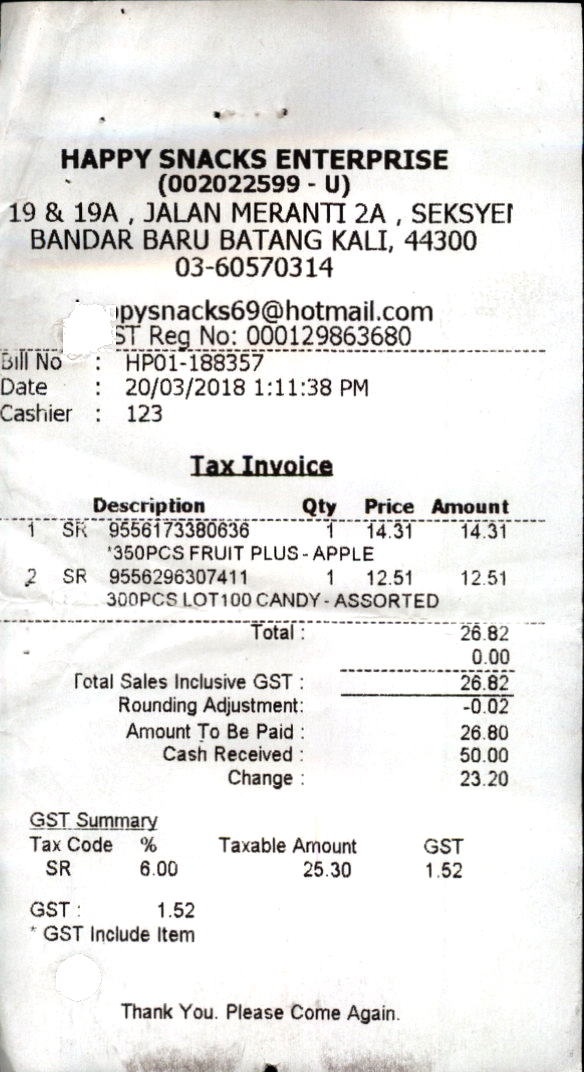
HAPPY SNACKS ENTERPRISE
(002022599 - U)
19 & 19A, JALAN MERANTI 2A, SEKSYEI
BANDAR BARU BATANG KALI, 44300
03-60570314
HAPPYSNACKS69@HOTMAIL.COM
GST REG NO: 000129863680
BILL NO
: HP01-188357
DATE
: 20/03/2018 1:11:38 PM
CASHIER
TAX INVOICE
DESCRIPTION
QTY
PRICE
AMOUNT
1
SR
9556173380636
1
14.31
14.31
*350PCS FRUIT PLUS-APPLE
2
SR
9556296307411
1
12.51
12.51
300PCSLOT100CANDY - ASSORTED
TOTAL:
26.82
0.00
TOTAL SALES INCLUSIVE GST:
26.82
ROUNDING ADJUSTMENT:
-0.02
AMOUNT TO BE PAID:
26.80
CASH RECEIVED:
50.00
CHANGE:
23.20
GST SUMMARY
TAX CODE
%
TAXABLE AMOUNT
GST
SR
6.00
25.30
1.52
GST:
1.52
* GST INCLUDE ITEM
THANK YOU. PLEASE COME AGAIN.
: 123